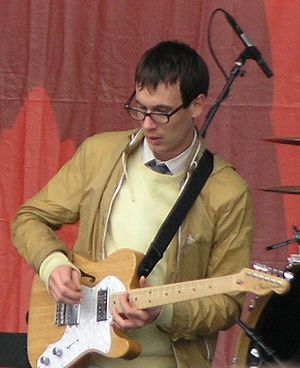
Taken during MyCokeFest at Centennial Olympic Park in Atlanta